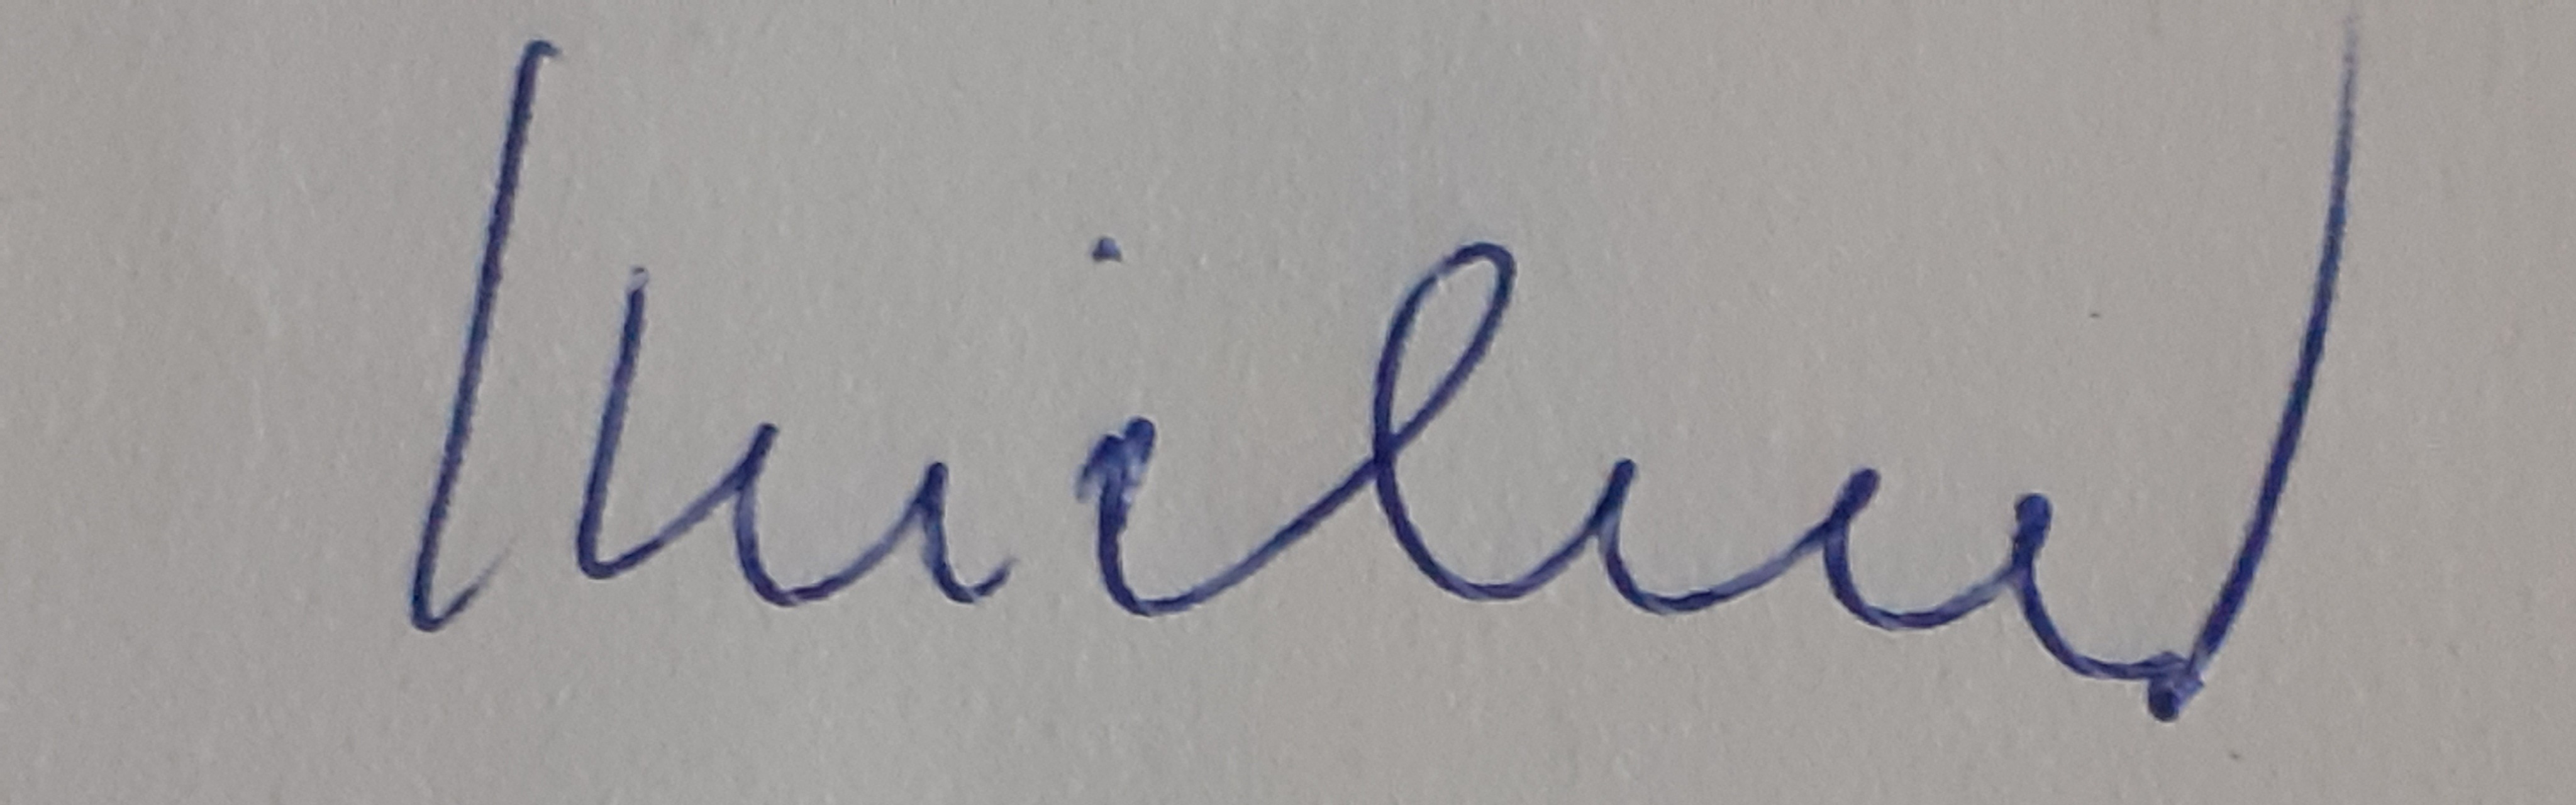
Signature of: antonín michna